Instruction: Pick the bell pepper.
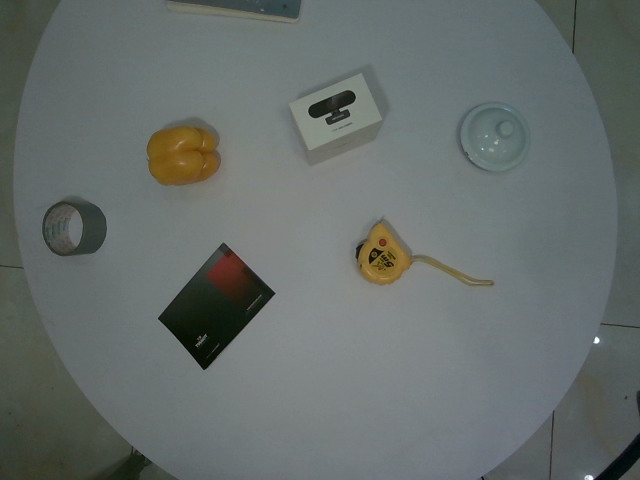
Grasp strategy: vertical